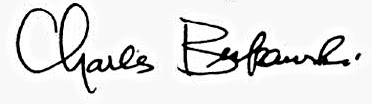
Signature of: charles bukowski